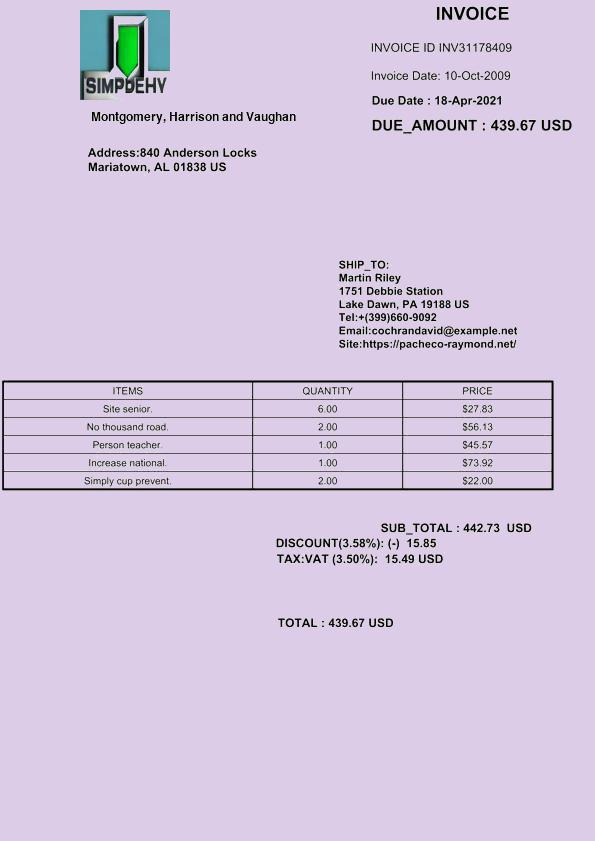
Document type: Invoice